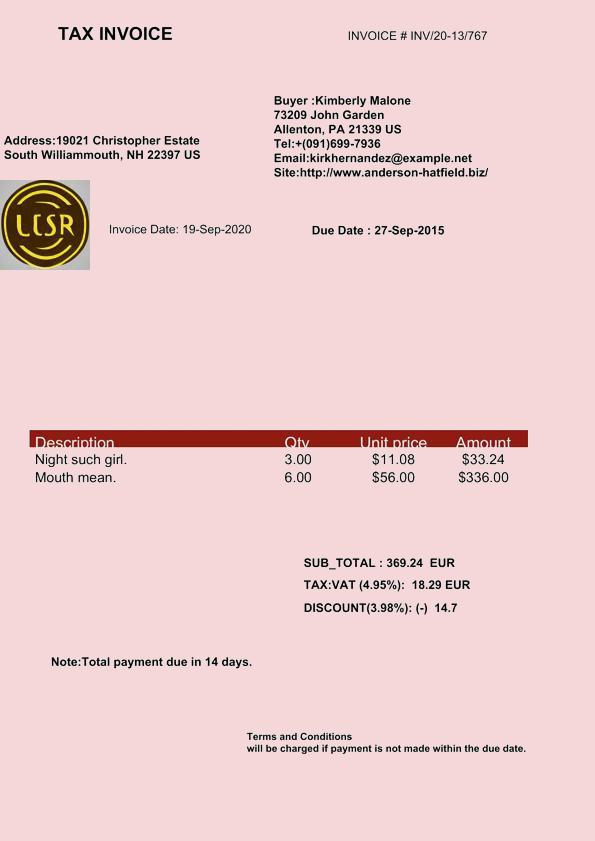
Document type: Invoice